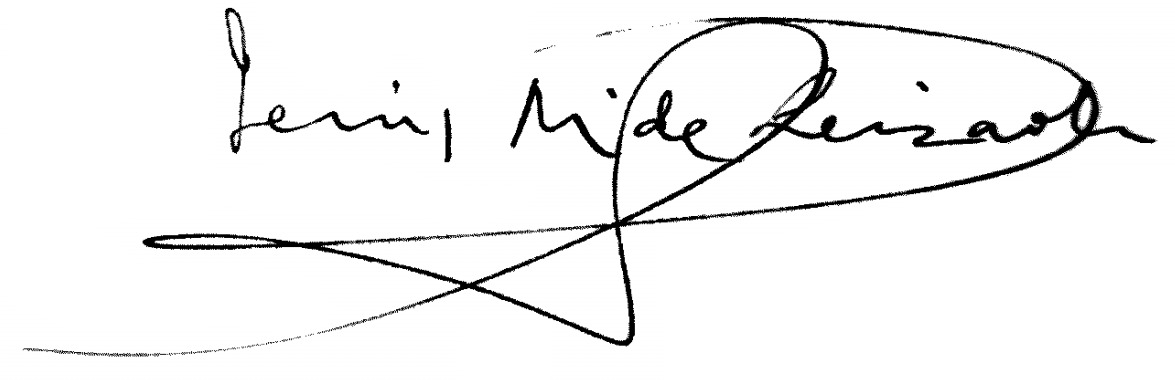
Signature of: jesús maría de leizaola